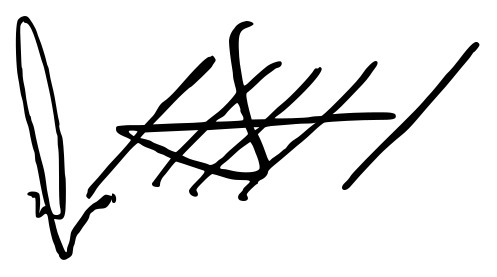
Signature of: rafael correa